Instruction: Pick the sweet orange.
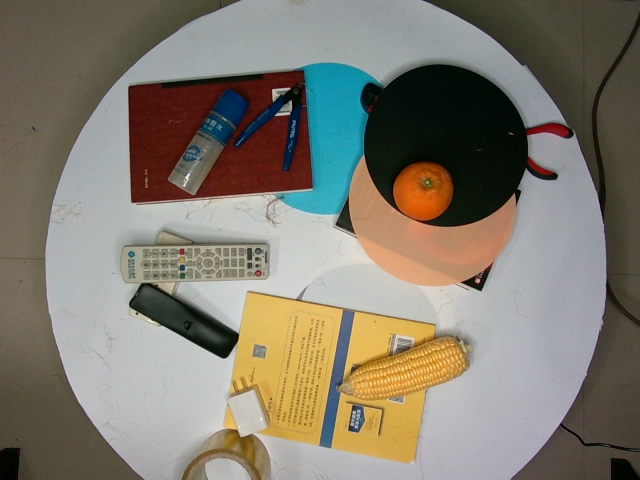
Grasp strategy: vertical